Question: How is the history relevant to the case?
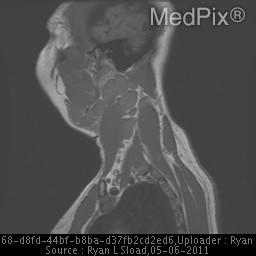
Answer: The patient's history of 32 year old woman with a 2 year history of slowly growing lump on neck along and progressive shortness of breath.  No history of fevers, weight loss or recent illness.  Patient had recently undergone dental procedure around time the lump was first noted. is key in understanding the case.